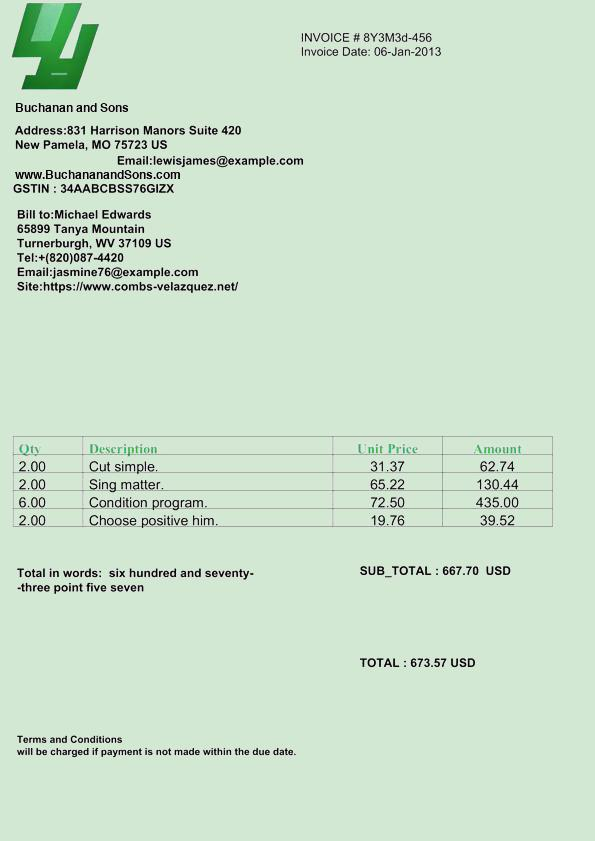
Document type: Invoice